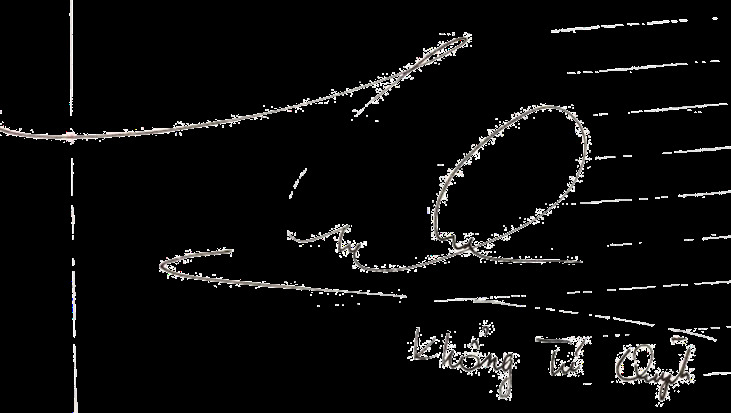
Signature of: khổng tú quỳnh